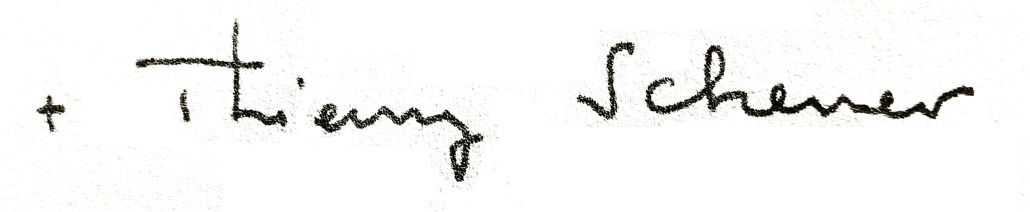
Signature of: thierry scherrer